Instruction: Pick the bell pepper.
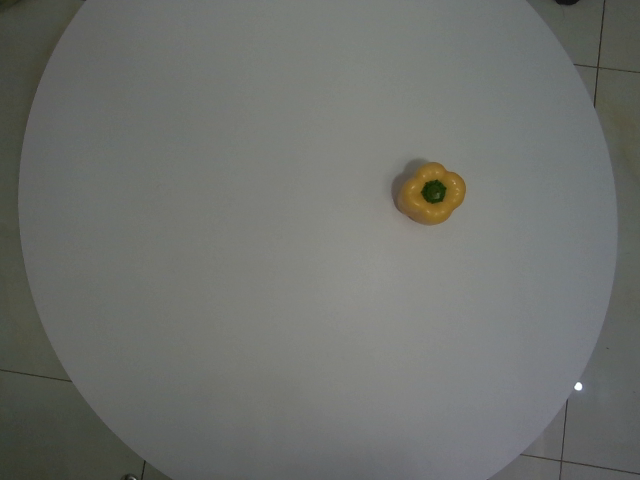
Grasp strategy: vertical